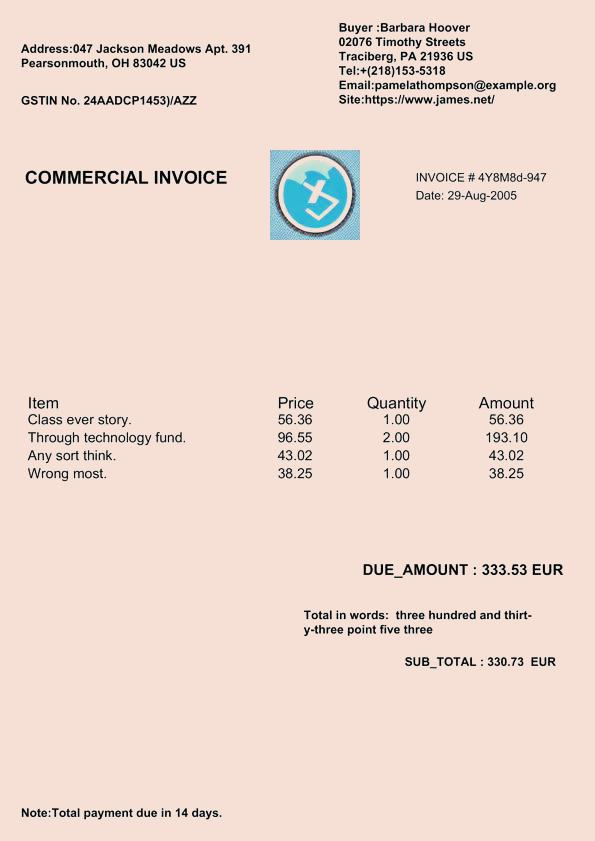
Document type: Invoice